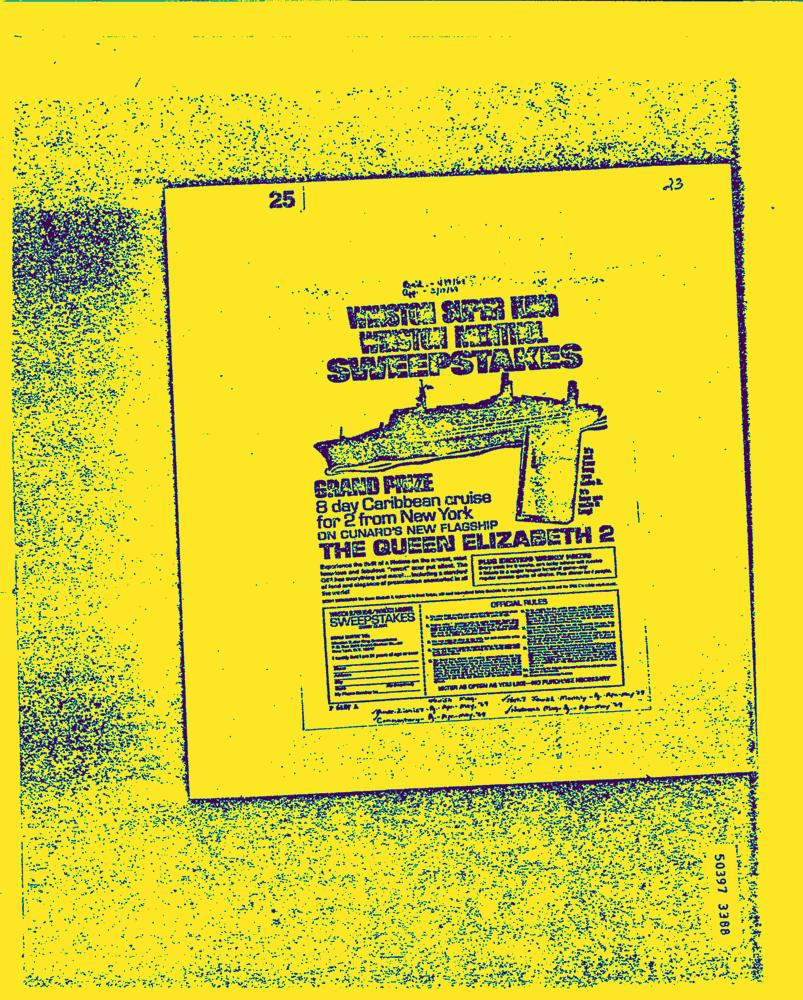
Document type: AD